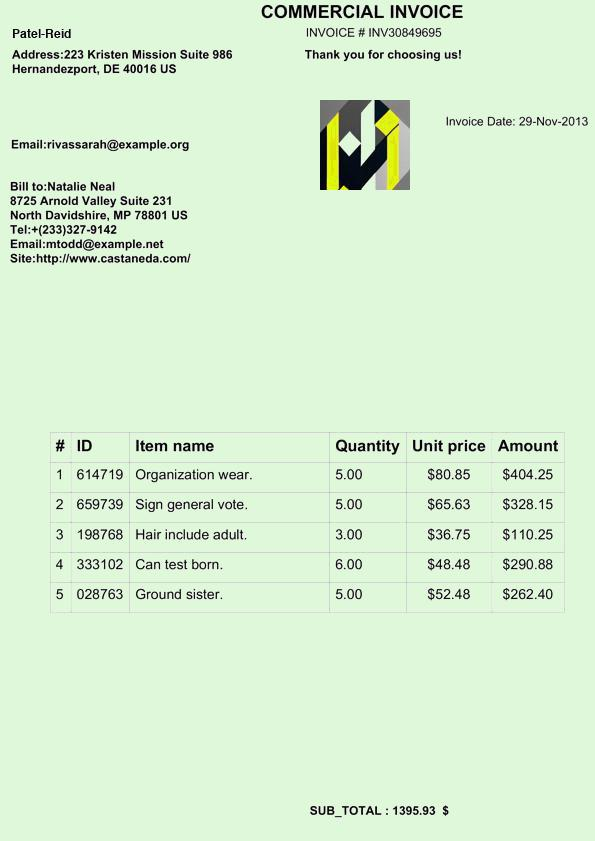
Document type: Invoice